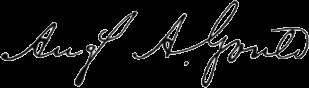
Signature of: augustus addison gould